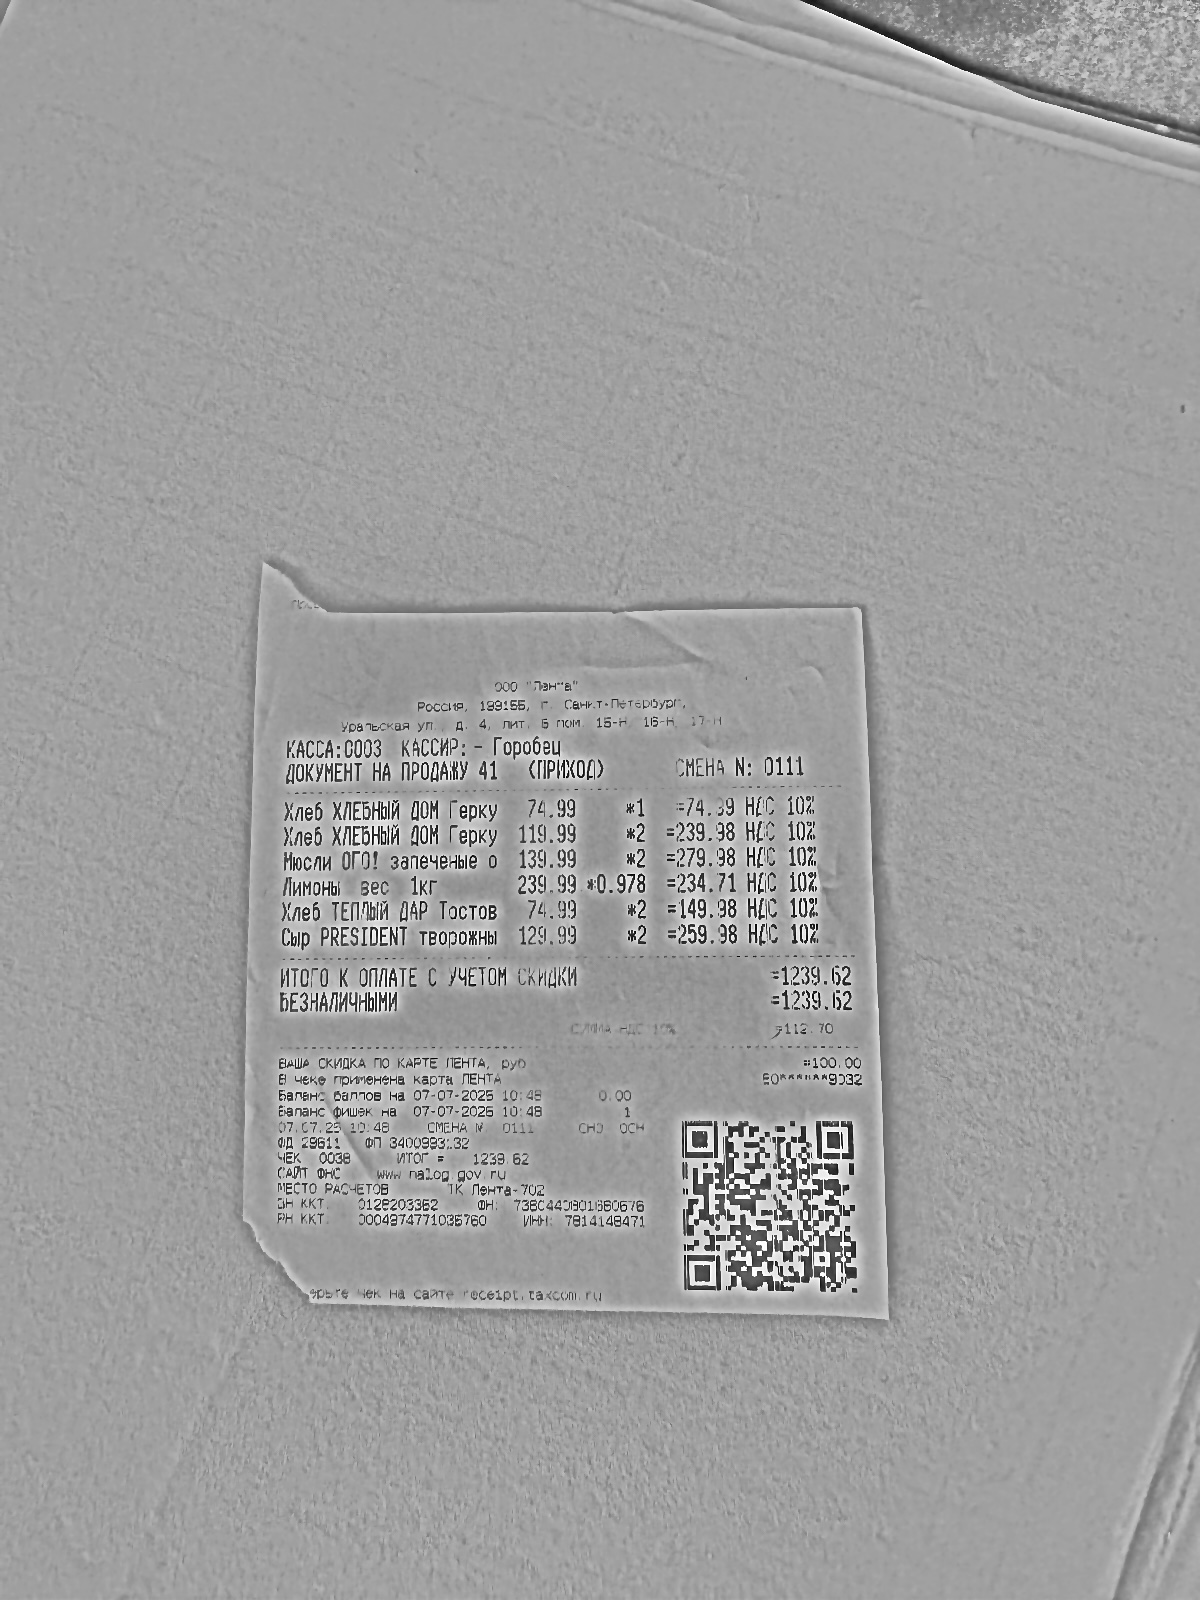
Продавец: ООО "Лента"
ИНН: 7814148471
Дата: 07.07.25
Товары: Хлеб ХЛЕБНЫЙ ДОМ Герку; Хлеб ХЛЕБНЫЙ ДОМ Герку; Мюсли ОГО! запеченые о; Лимоны вес 1 кг; Хлеб ТЕПЛЫЙ ДАР Тостов; Сыр PRESIDENT творожны
Количество: 1; 2; 2; 0.978; 2; 2
Цена: 74.99; 119.99; 139.99; 239.99; 74.99; 129.99
Сумма: 74.99; 239.98; 279.98; 234.71; 149.98; 259.98
Итого: 1239.62